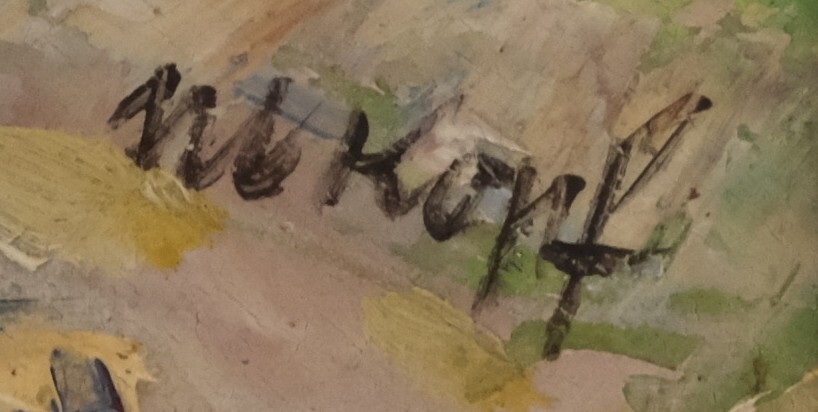
Signature of: maxim kopf